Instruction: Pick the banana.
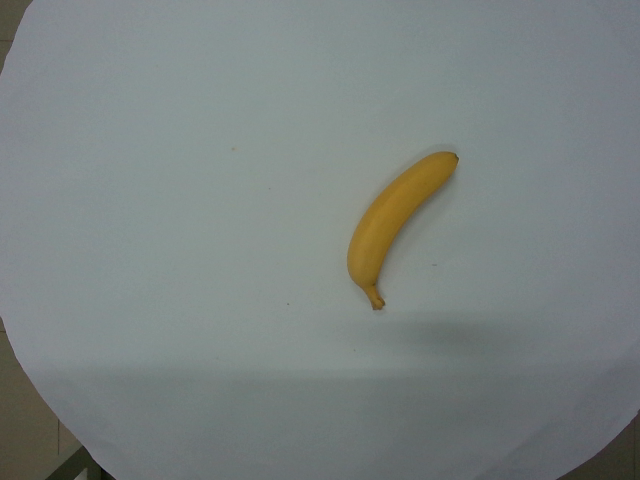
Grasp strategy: vertical